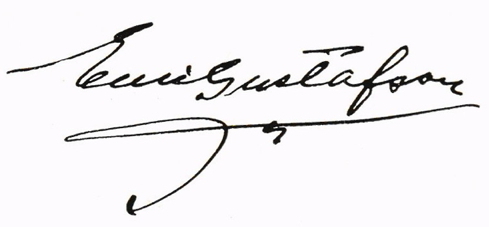
Signature of: emil gustafson